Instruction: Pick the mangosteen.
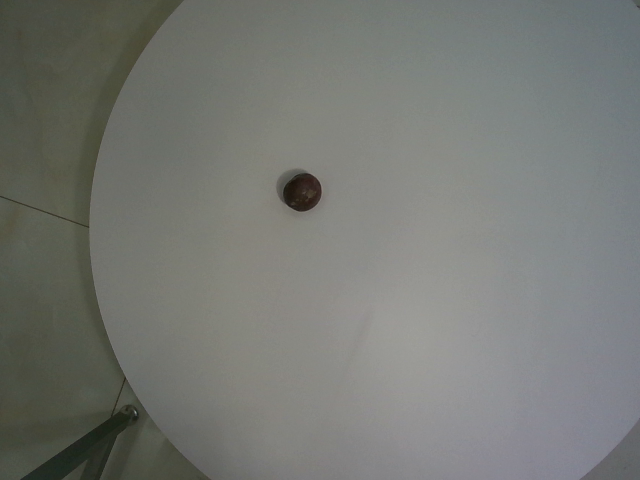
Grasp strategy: vertical